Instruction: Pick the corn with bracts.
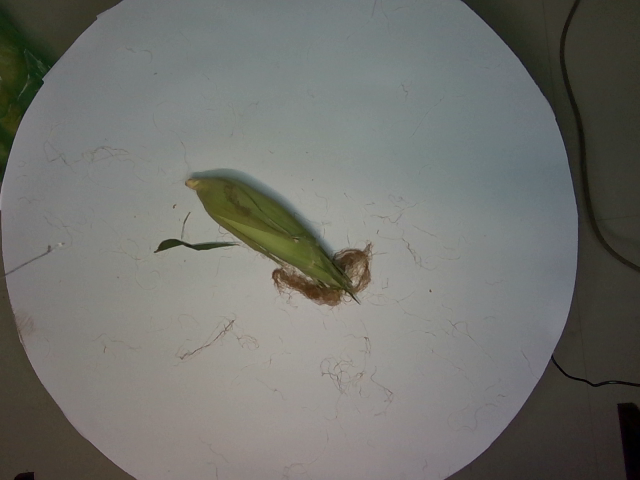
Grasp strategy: vertical